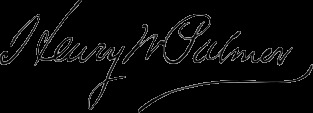
Signature of: henry wilbur palmer